Identify and extract the amount in words, amount in numbers, payee name, cheque date, and bank name from the image.
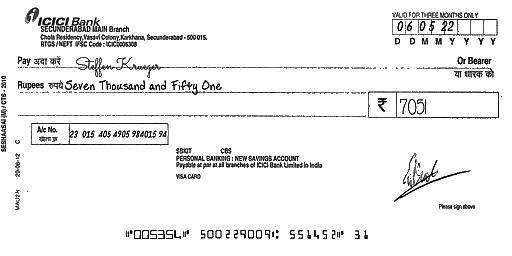
amt_in_words: Seven Thousand and Fifty One
amt_in_figures: 7051
payee_name: Steffen Krueger
bank_name: ICICI Bank
cheque_date: 06/05/22